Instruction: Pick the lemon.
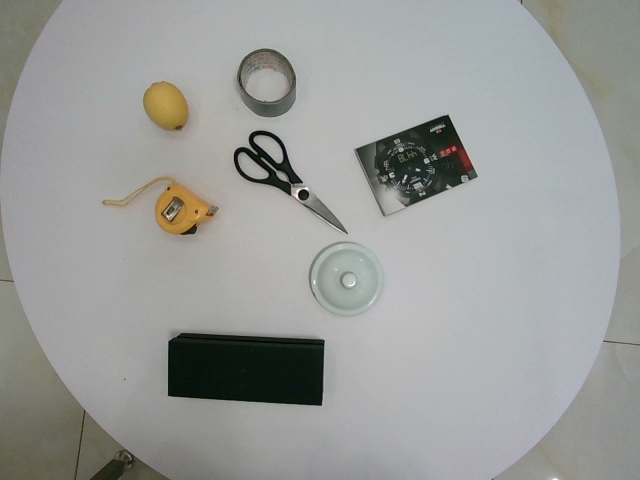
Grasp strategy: vertical